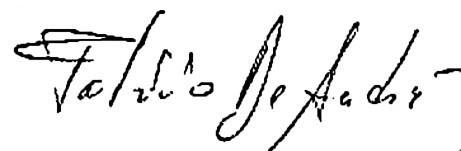
Signature of: fabrizio de andré